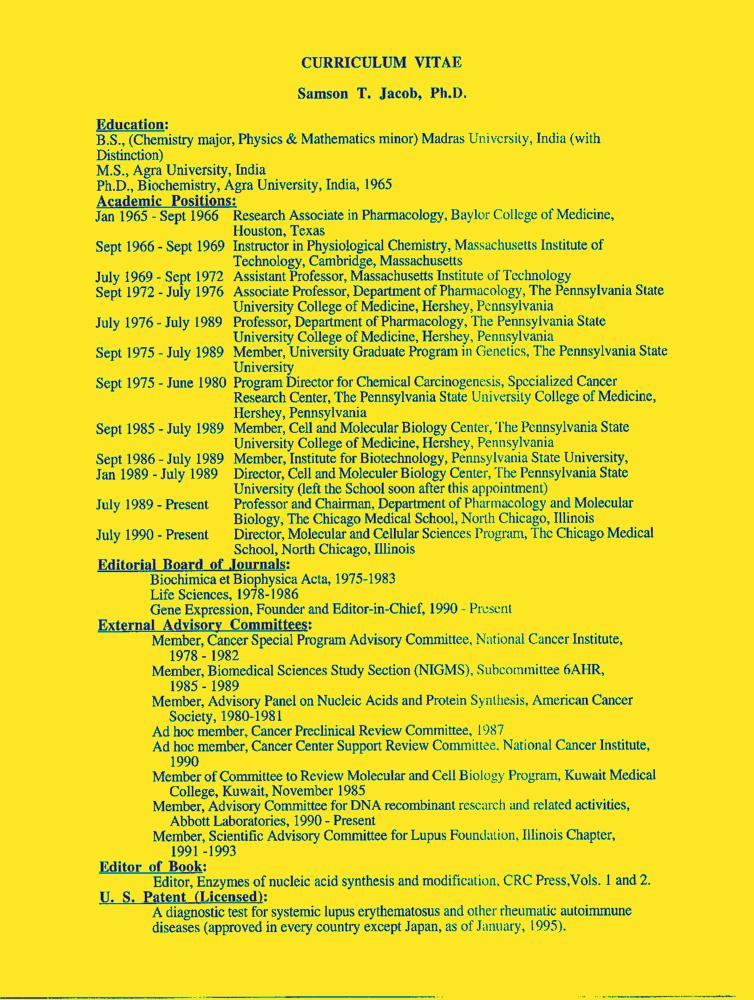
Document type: Resume-Doc